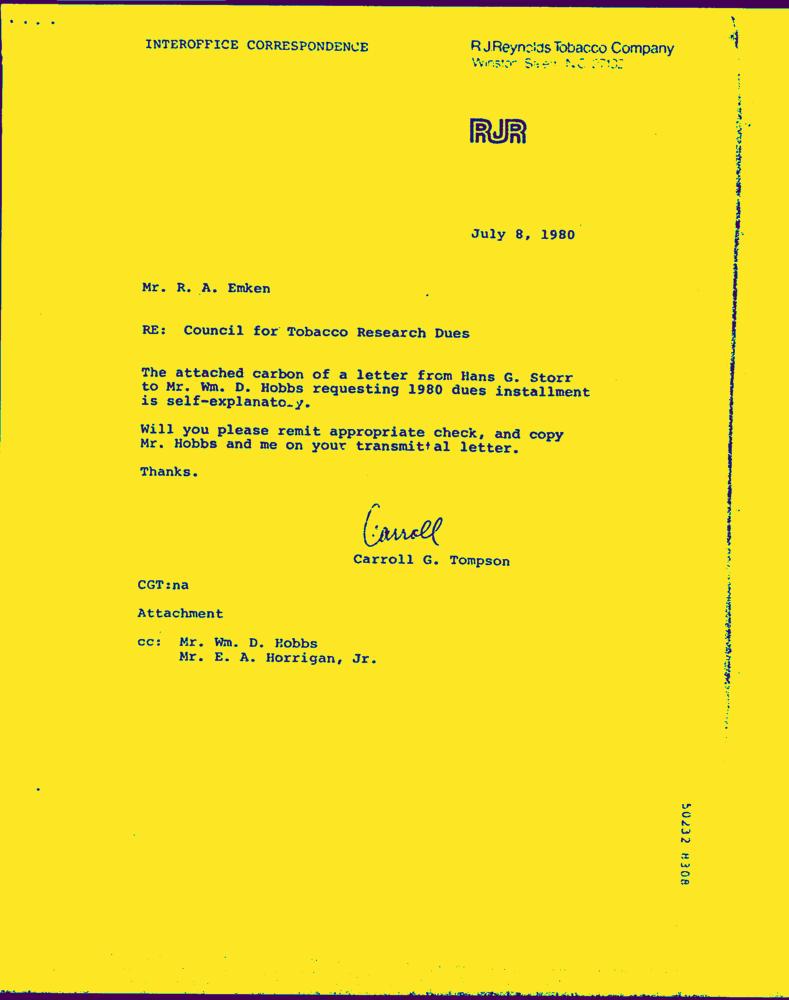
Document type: Letter-Doc